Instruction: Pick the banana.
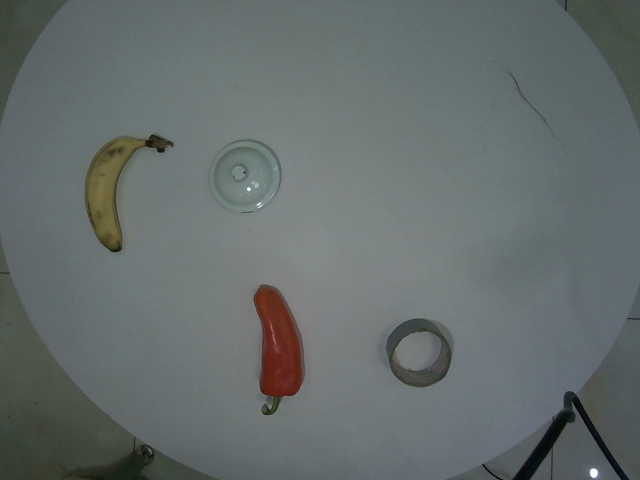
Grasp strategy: vertical